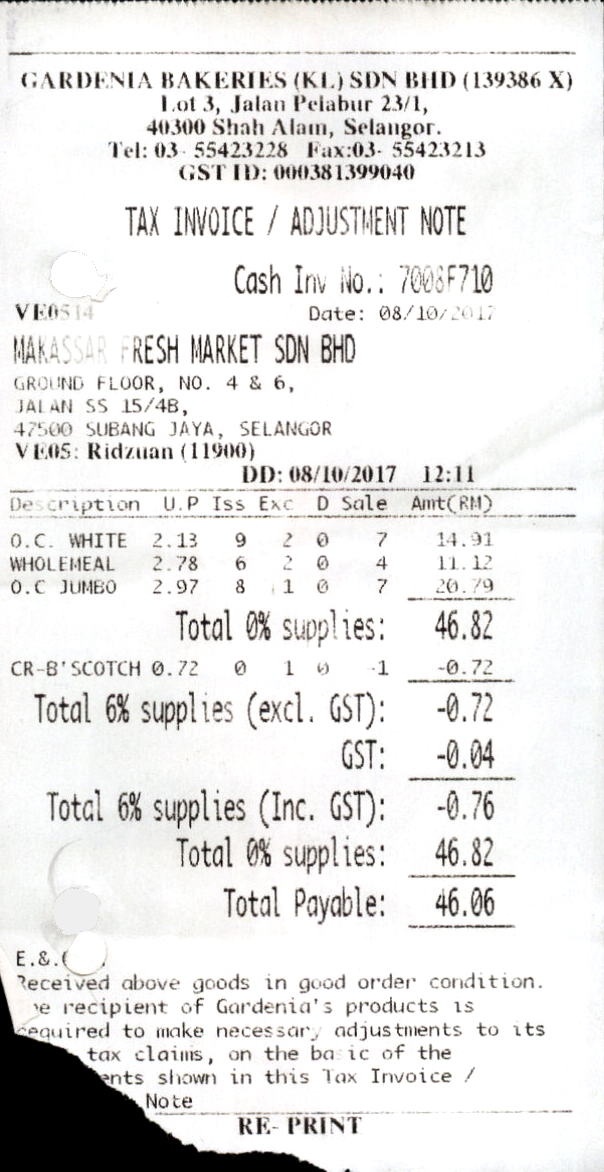
GARDENIA BAKERIES (KL) SDN BHD (139386 X)
LOT 3, JALAN PELABUR 23/1,
40300 SHAH ALAM, SELANGOR.
TEL: 03- 55423228
GST ID: 000381399040
TAX INVOICE / ADJUSTMENT NOTE
CASH INV NO.: 7008F710
VE0514
DATE: 08/10/2017
MAKASSAR FRESH MARKET SDN BHD
GROUND FLOOR, NO. 4 & 6,
JALAN SS 15/4B,
47500 SUBANG JAYA, SELANGOR
VE05: RIDZUAN (11900)
DD: 08/10/2017
DESCRIPTION
U.P
ISS
EXC
D
SALE
AMT(RM)
O.C. WHITE
2.13
9
2
0
7
14.91
WHOLEMEAL
2.78
6
2
0
4
11.12
O.C JUMBO
2.97
8
1
0
7
20.79
TOTAL 0% SUPPLIES:
46.82
CR-B'SCOTCH 0.72
0
1
0
-1
-0.72
TOTAL 6% SUPPLIES (EXCL. GST):
-0.72
GST:
-0.04
TOTAL 6% SUPPLIES (INC. GST):
-0.76
TOTAL 0% SUPPLIES:
46.82
TOTAL PAYABLE:
46.06
E.&.
RECEIVED ABOVE GOODS IN GOOD ORDER CONDITION.
E RECIPIENT OF GARDENIA'S PRODUCTS IS
REQUIRED TO MAKE NECESSARY ADJUSTMENTS TO ITS
TAX CLAIMS, ON THE BASIC OF THE
ENTS SHOWN IN THIS TAX INVOICE /
NOTE
RE-PRINT
FAX:03- 55423213
12:11